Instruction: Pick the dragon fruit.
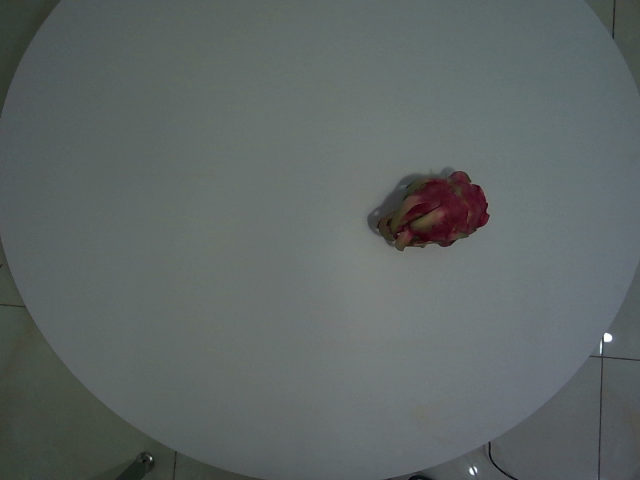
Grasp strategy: vertical